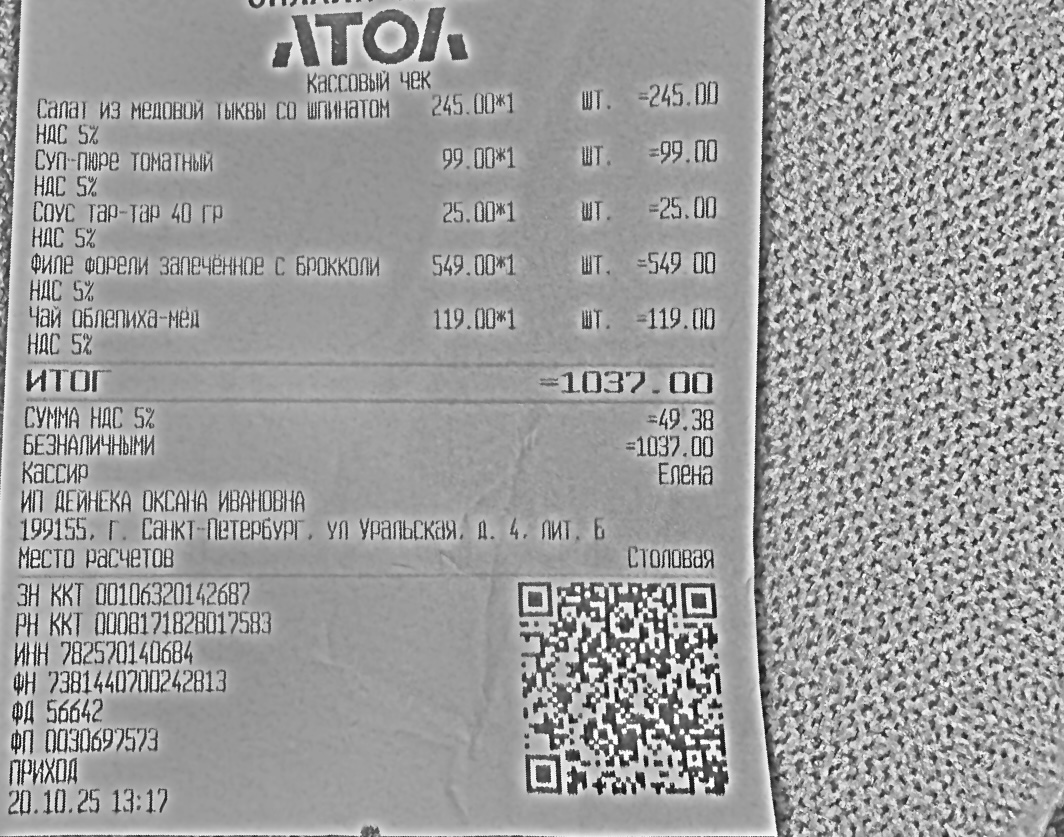
Продавец: ИП ДЕЙНЕКА ОКСАНА ИВАНОВНА
ИНН: 782570140684
Дата: 20.10.25
Товары: Салат из медовой тыквы со шпинатом; Суп-пюре томатный; Соус тар-тар 40 гр; Филе форели запеченное с брокколи; Чай облепиха-мед
Количество: 1; 1; 1; 1; 1
Цена: 245.00; 99.00; 25.00; 549.00; 119.00
Сумма: 245.00; 99.00; 25.00; 549.00; 119.00
Итого: 1037.00